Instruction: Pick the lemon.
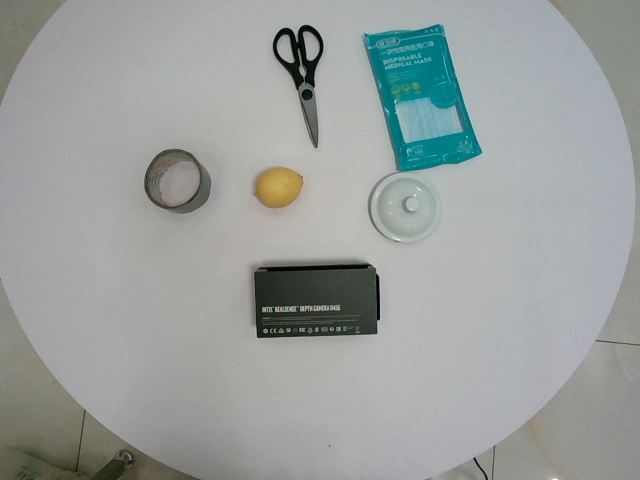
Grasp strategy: vertical